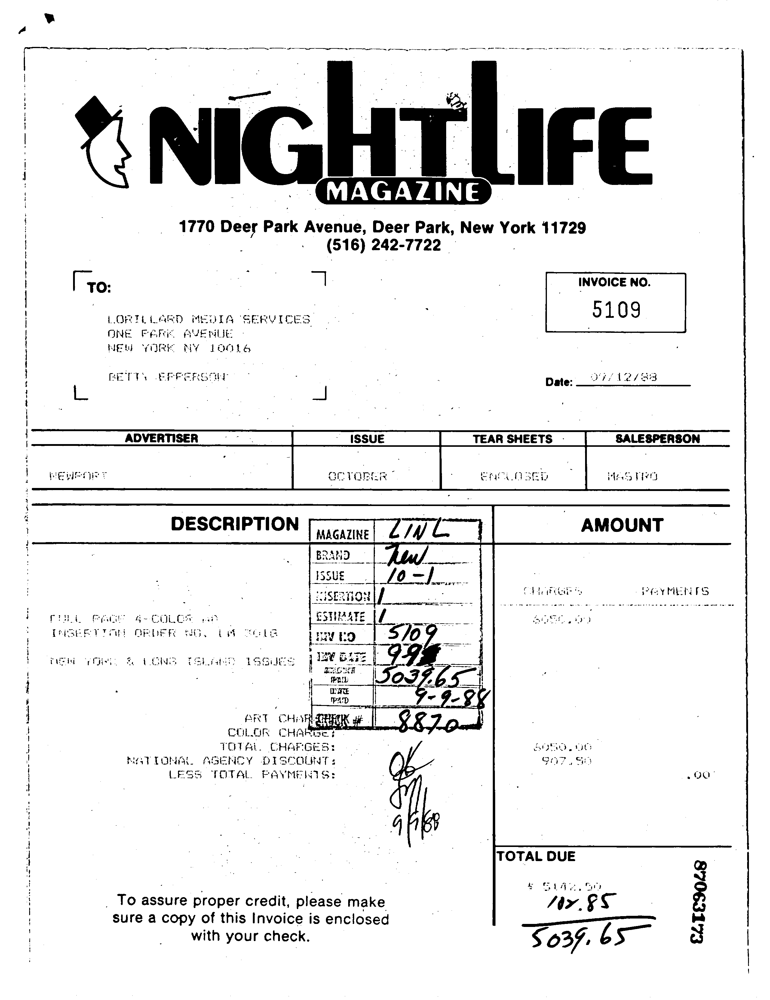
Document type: Invoice